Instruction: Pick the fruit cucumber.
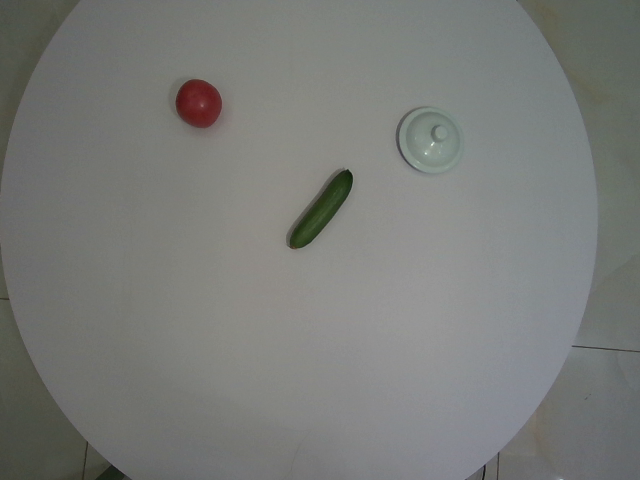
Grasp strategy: vertical